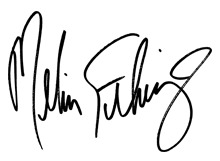
Signature of: melissa etheridge